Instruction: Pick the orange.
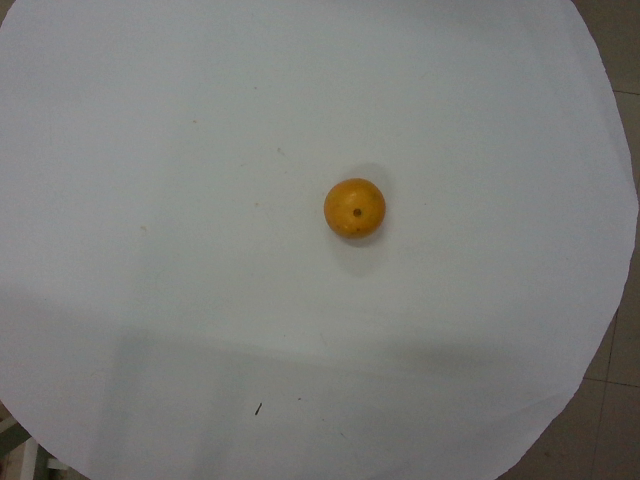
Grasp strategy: vertical